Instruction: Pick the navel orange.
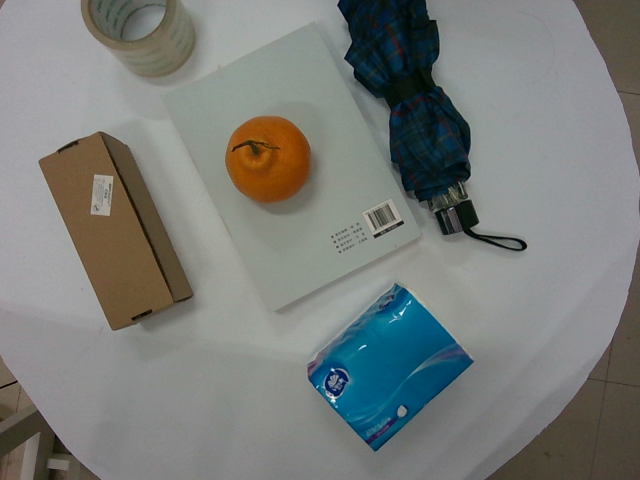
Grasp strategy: vertical